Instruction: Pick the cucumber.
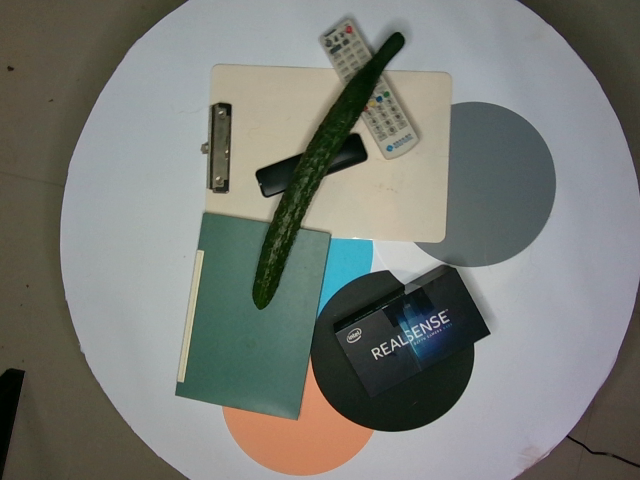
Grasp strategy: vertical